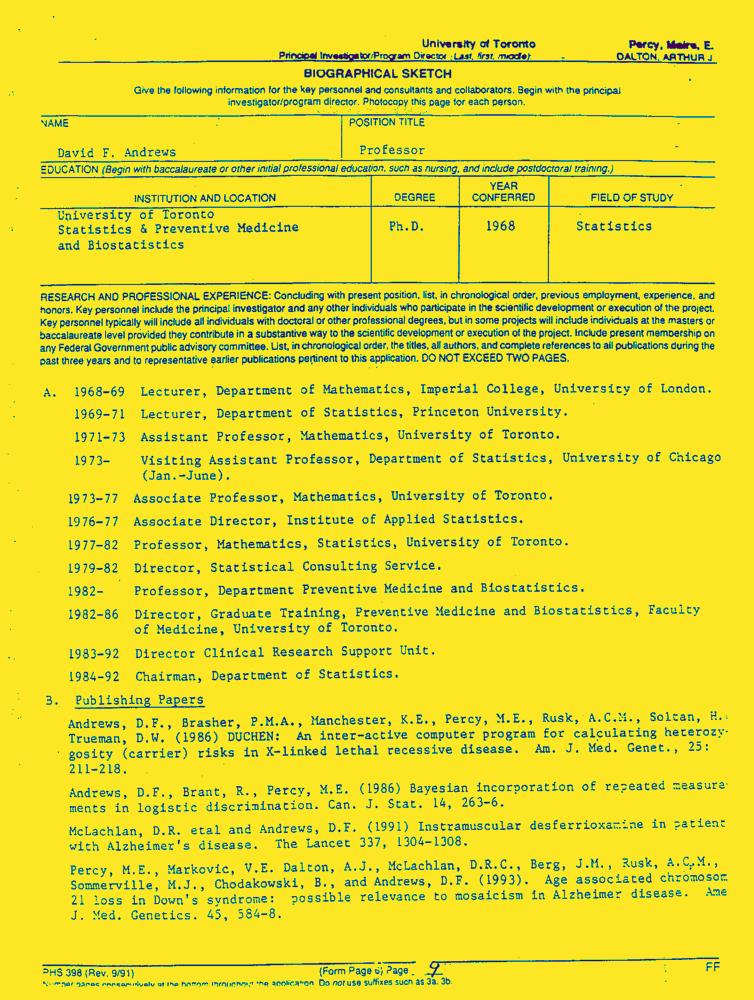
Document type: Resume-Doc